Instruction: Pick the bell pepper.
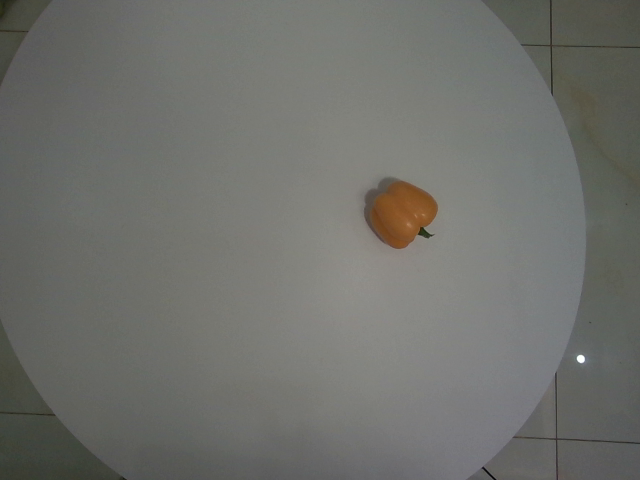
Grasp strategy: vertical